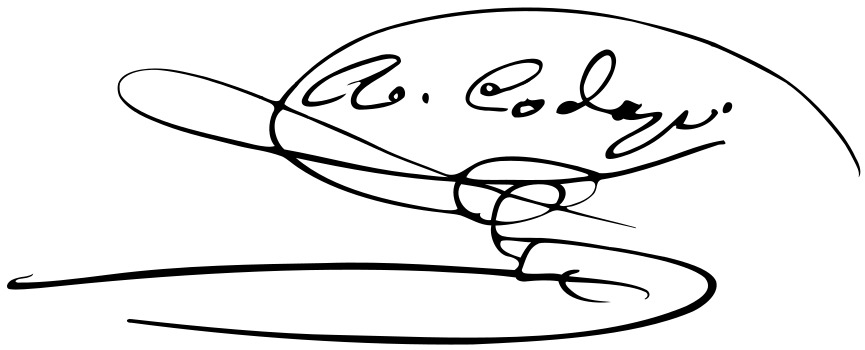
Signature of: agostino codazzi